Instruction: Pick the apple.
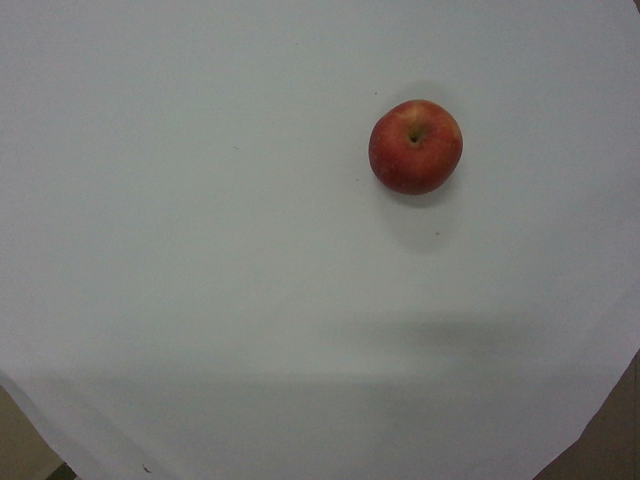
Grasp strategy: vertical